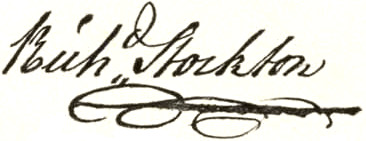
Signature of: richard stockton